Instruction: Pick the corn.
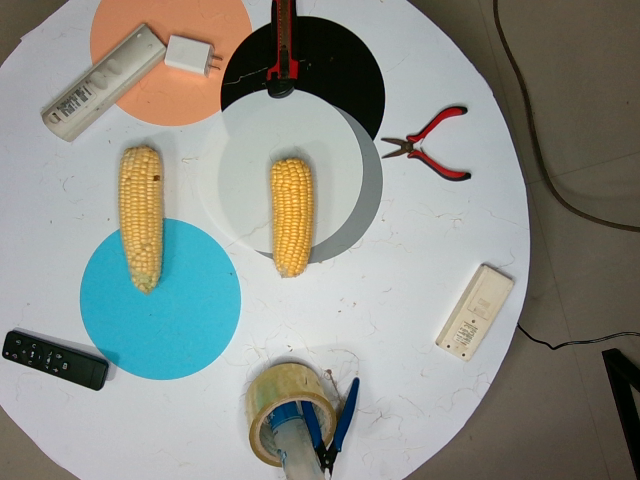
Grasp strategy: vertical